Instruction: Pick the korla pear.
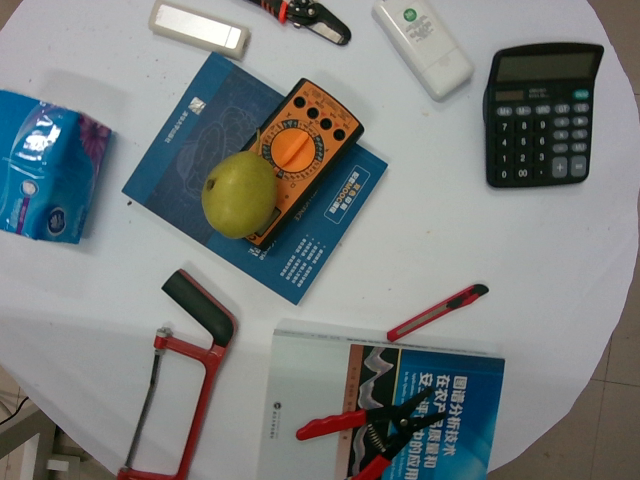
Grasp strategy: vertical